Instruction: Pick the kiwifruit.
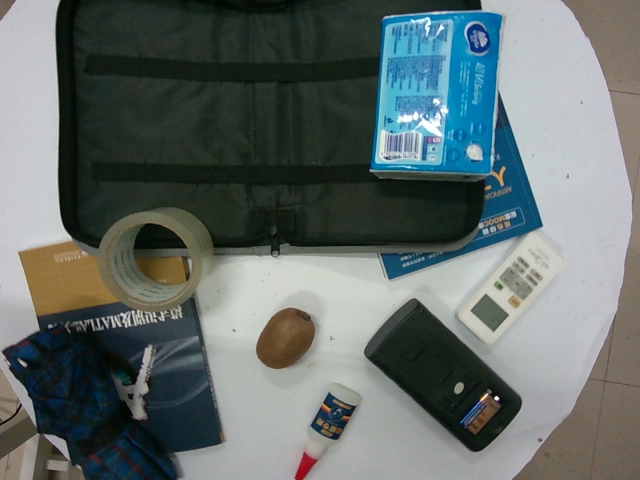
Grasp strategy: vertical